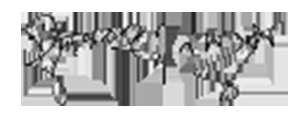
Signature of: uddhab charan nayak